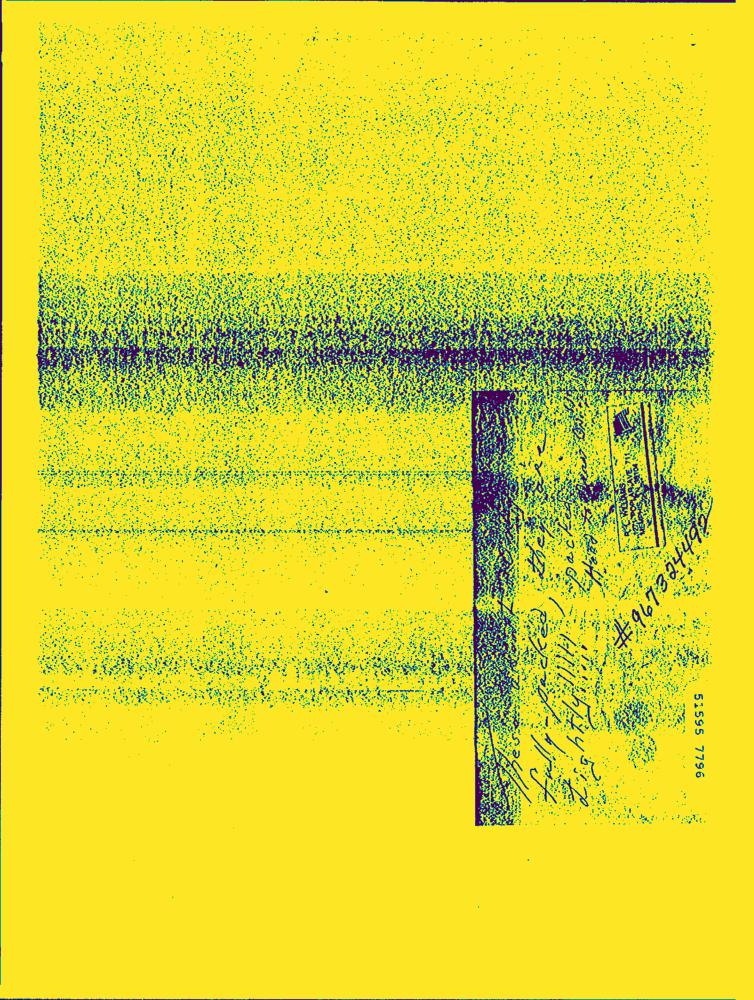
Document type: Hand-Written